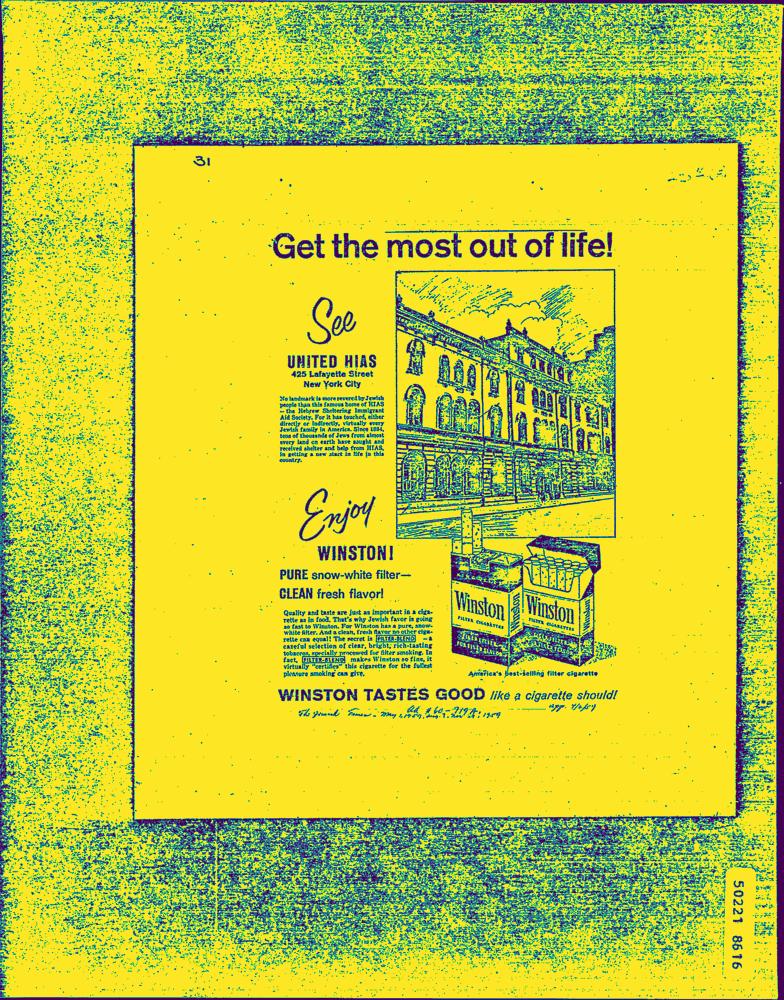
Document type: AD